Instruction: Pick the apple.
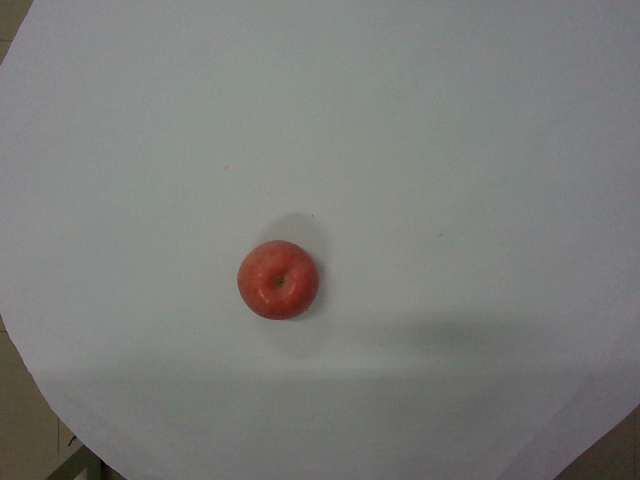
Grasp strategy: vertical